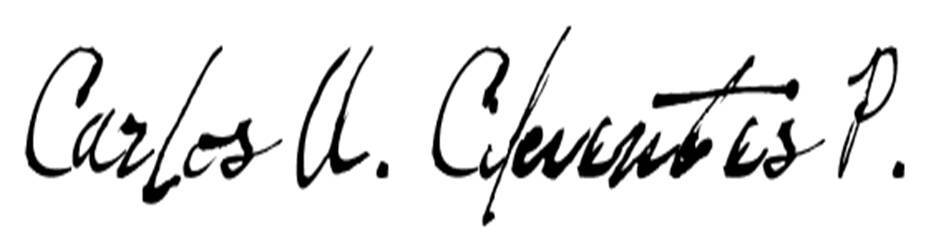
Signature of: carlos a cifuentes